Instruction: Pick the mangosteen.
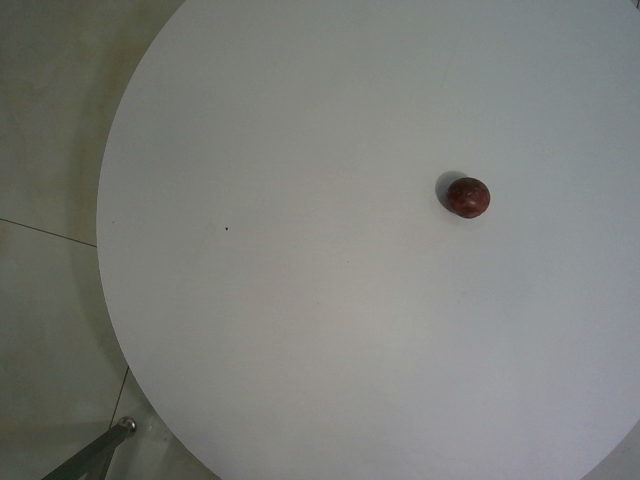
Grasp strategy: vertical